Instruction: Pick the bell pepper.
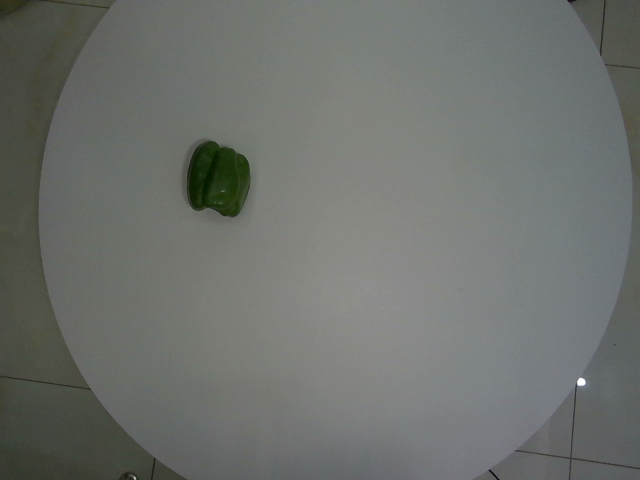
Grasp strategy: vertical